Extract the amount written in words, the amount in digits, the name of the payee, the date on the cheque, and the bank's name from the image.
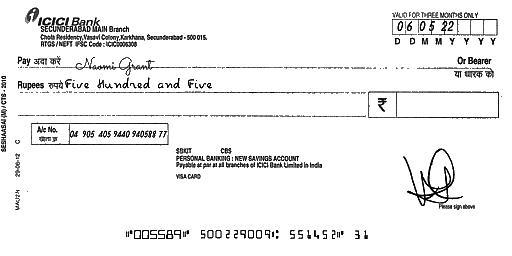
amt_in_words: Five Hundred and Five
amt_in_figures:
payee_name: Naomi Grant
bank_name: ICICI Bank
cheque_date: 06/05/22